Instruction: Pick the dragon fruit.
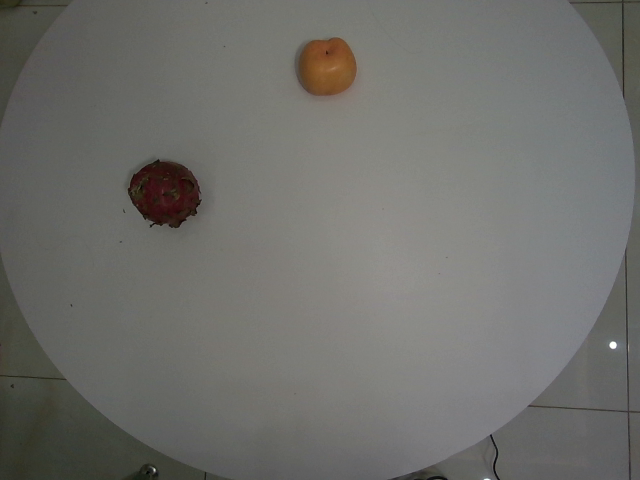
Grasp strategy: vertical